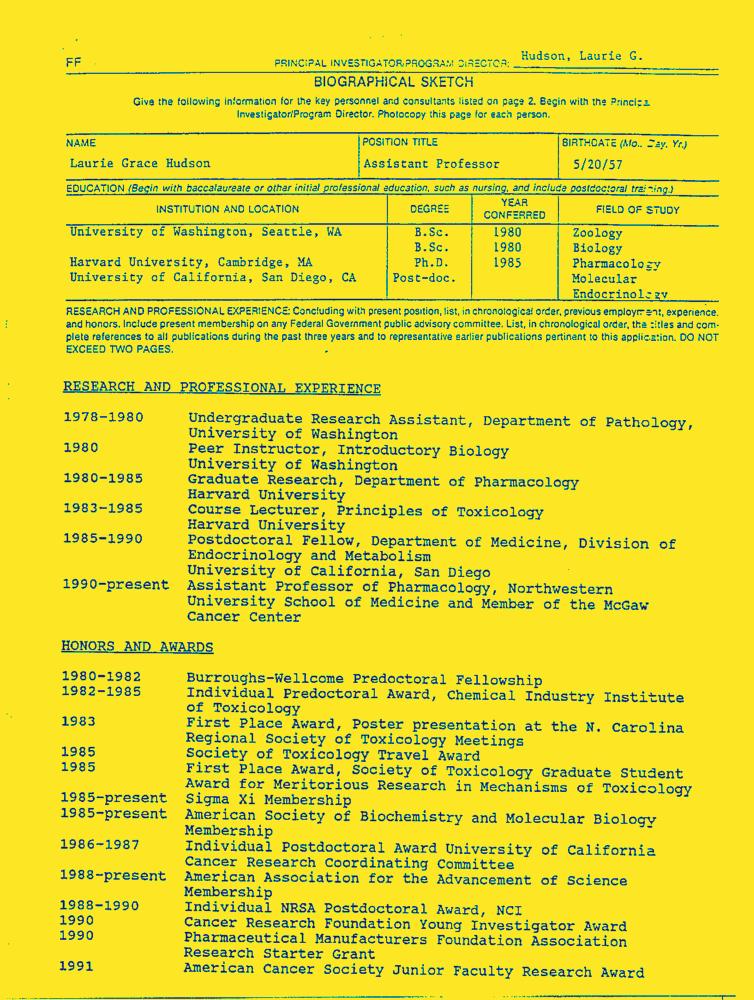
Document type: Resume-Doc